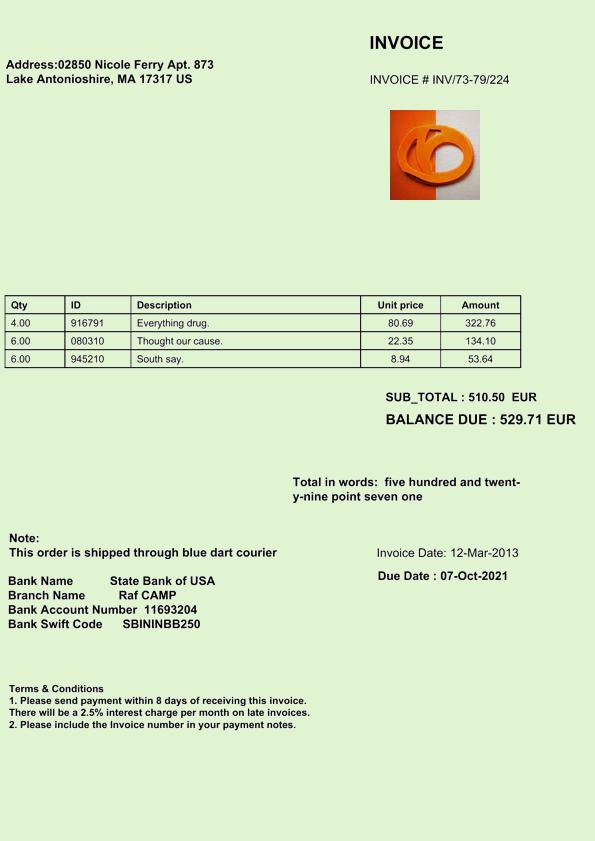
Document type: Invoice